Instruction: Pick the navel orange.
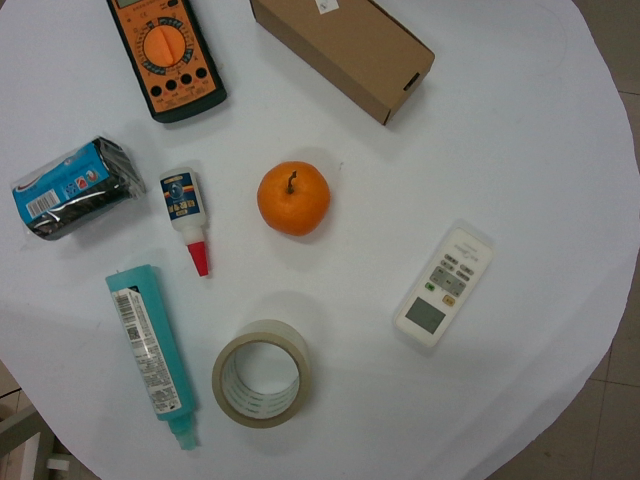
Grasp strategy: vertical